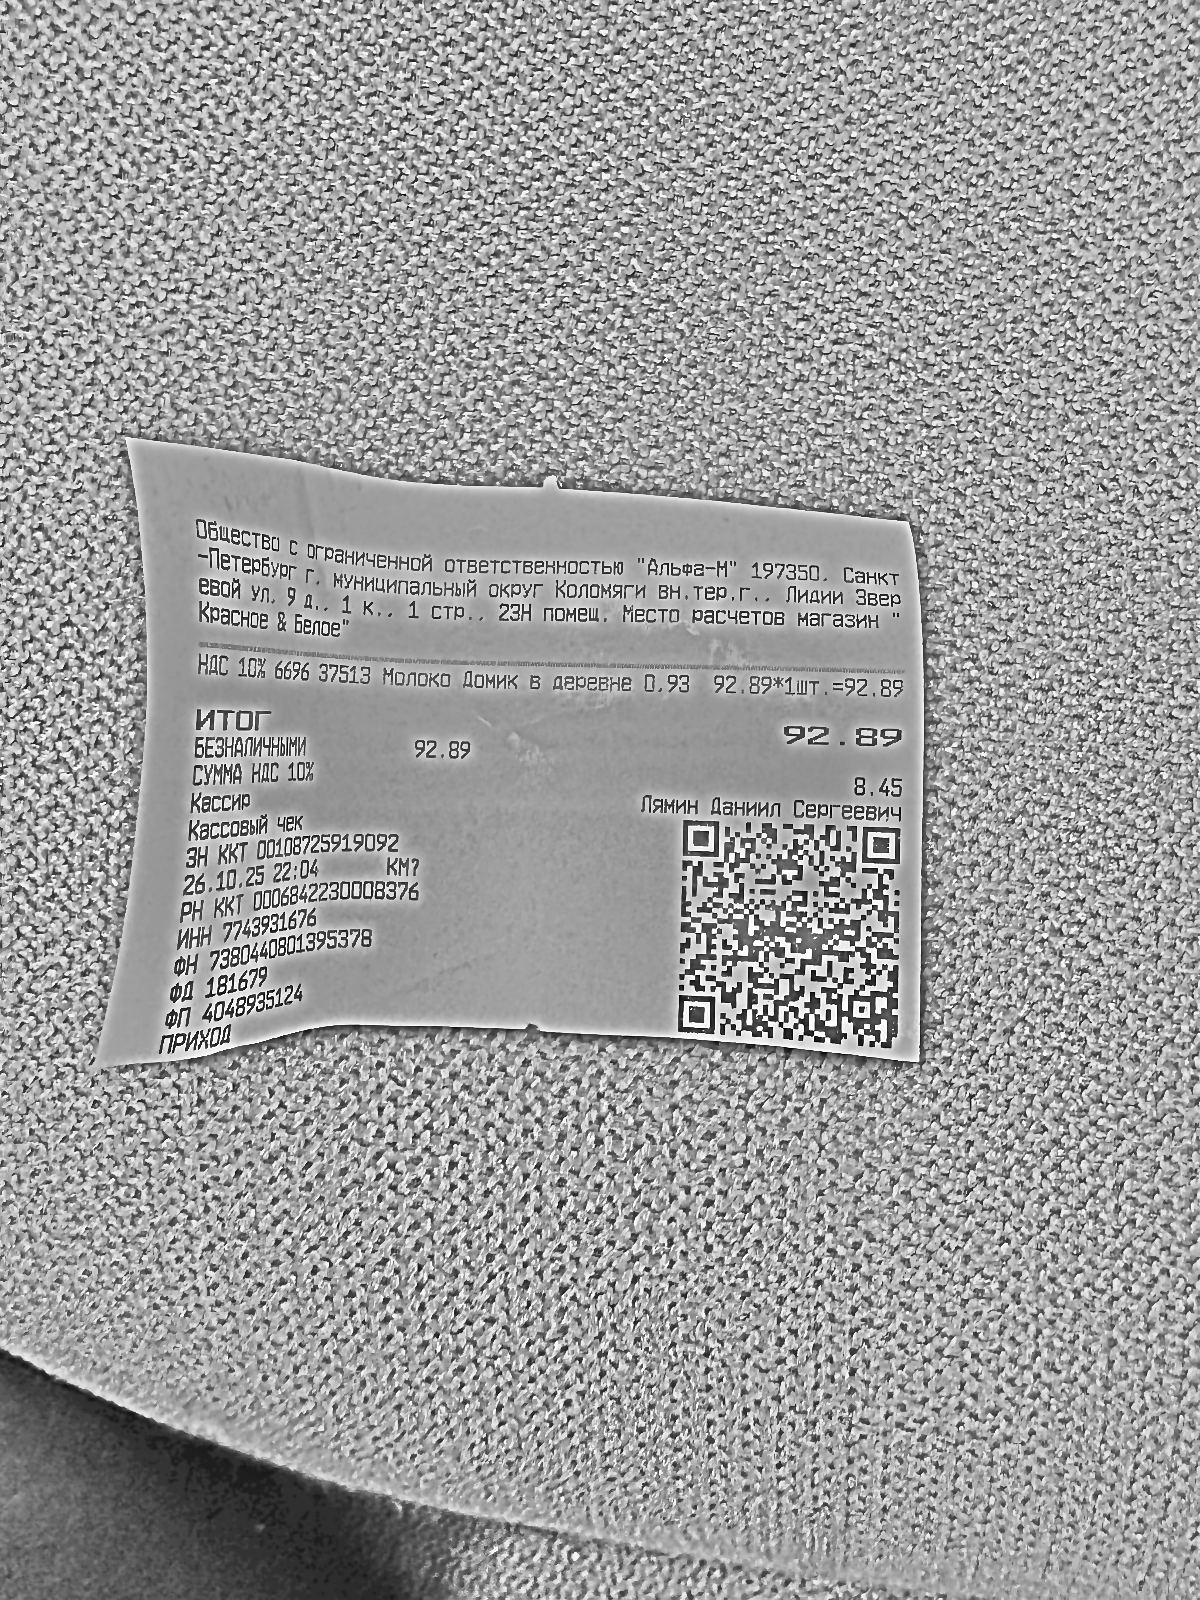
Продавец: Общество с ограниченной ответственностью "Альфа-М"
ИНН: 7743931676
Дата: 26.10.25
Товары: 37513 Молоко Домик в деревне 0,93
Количество: 1
Цена: 92.89
Сумма: 92.89
Итого: 92.89